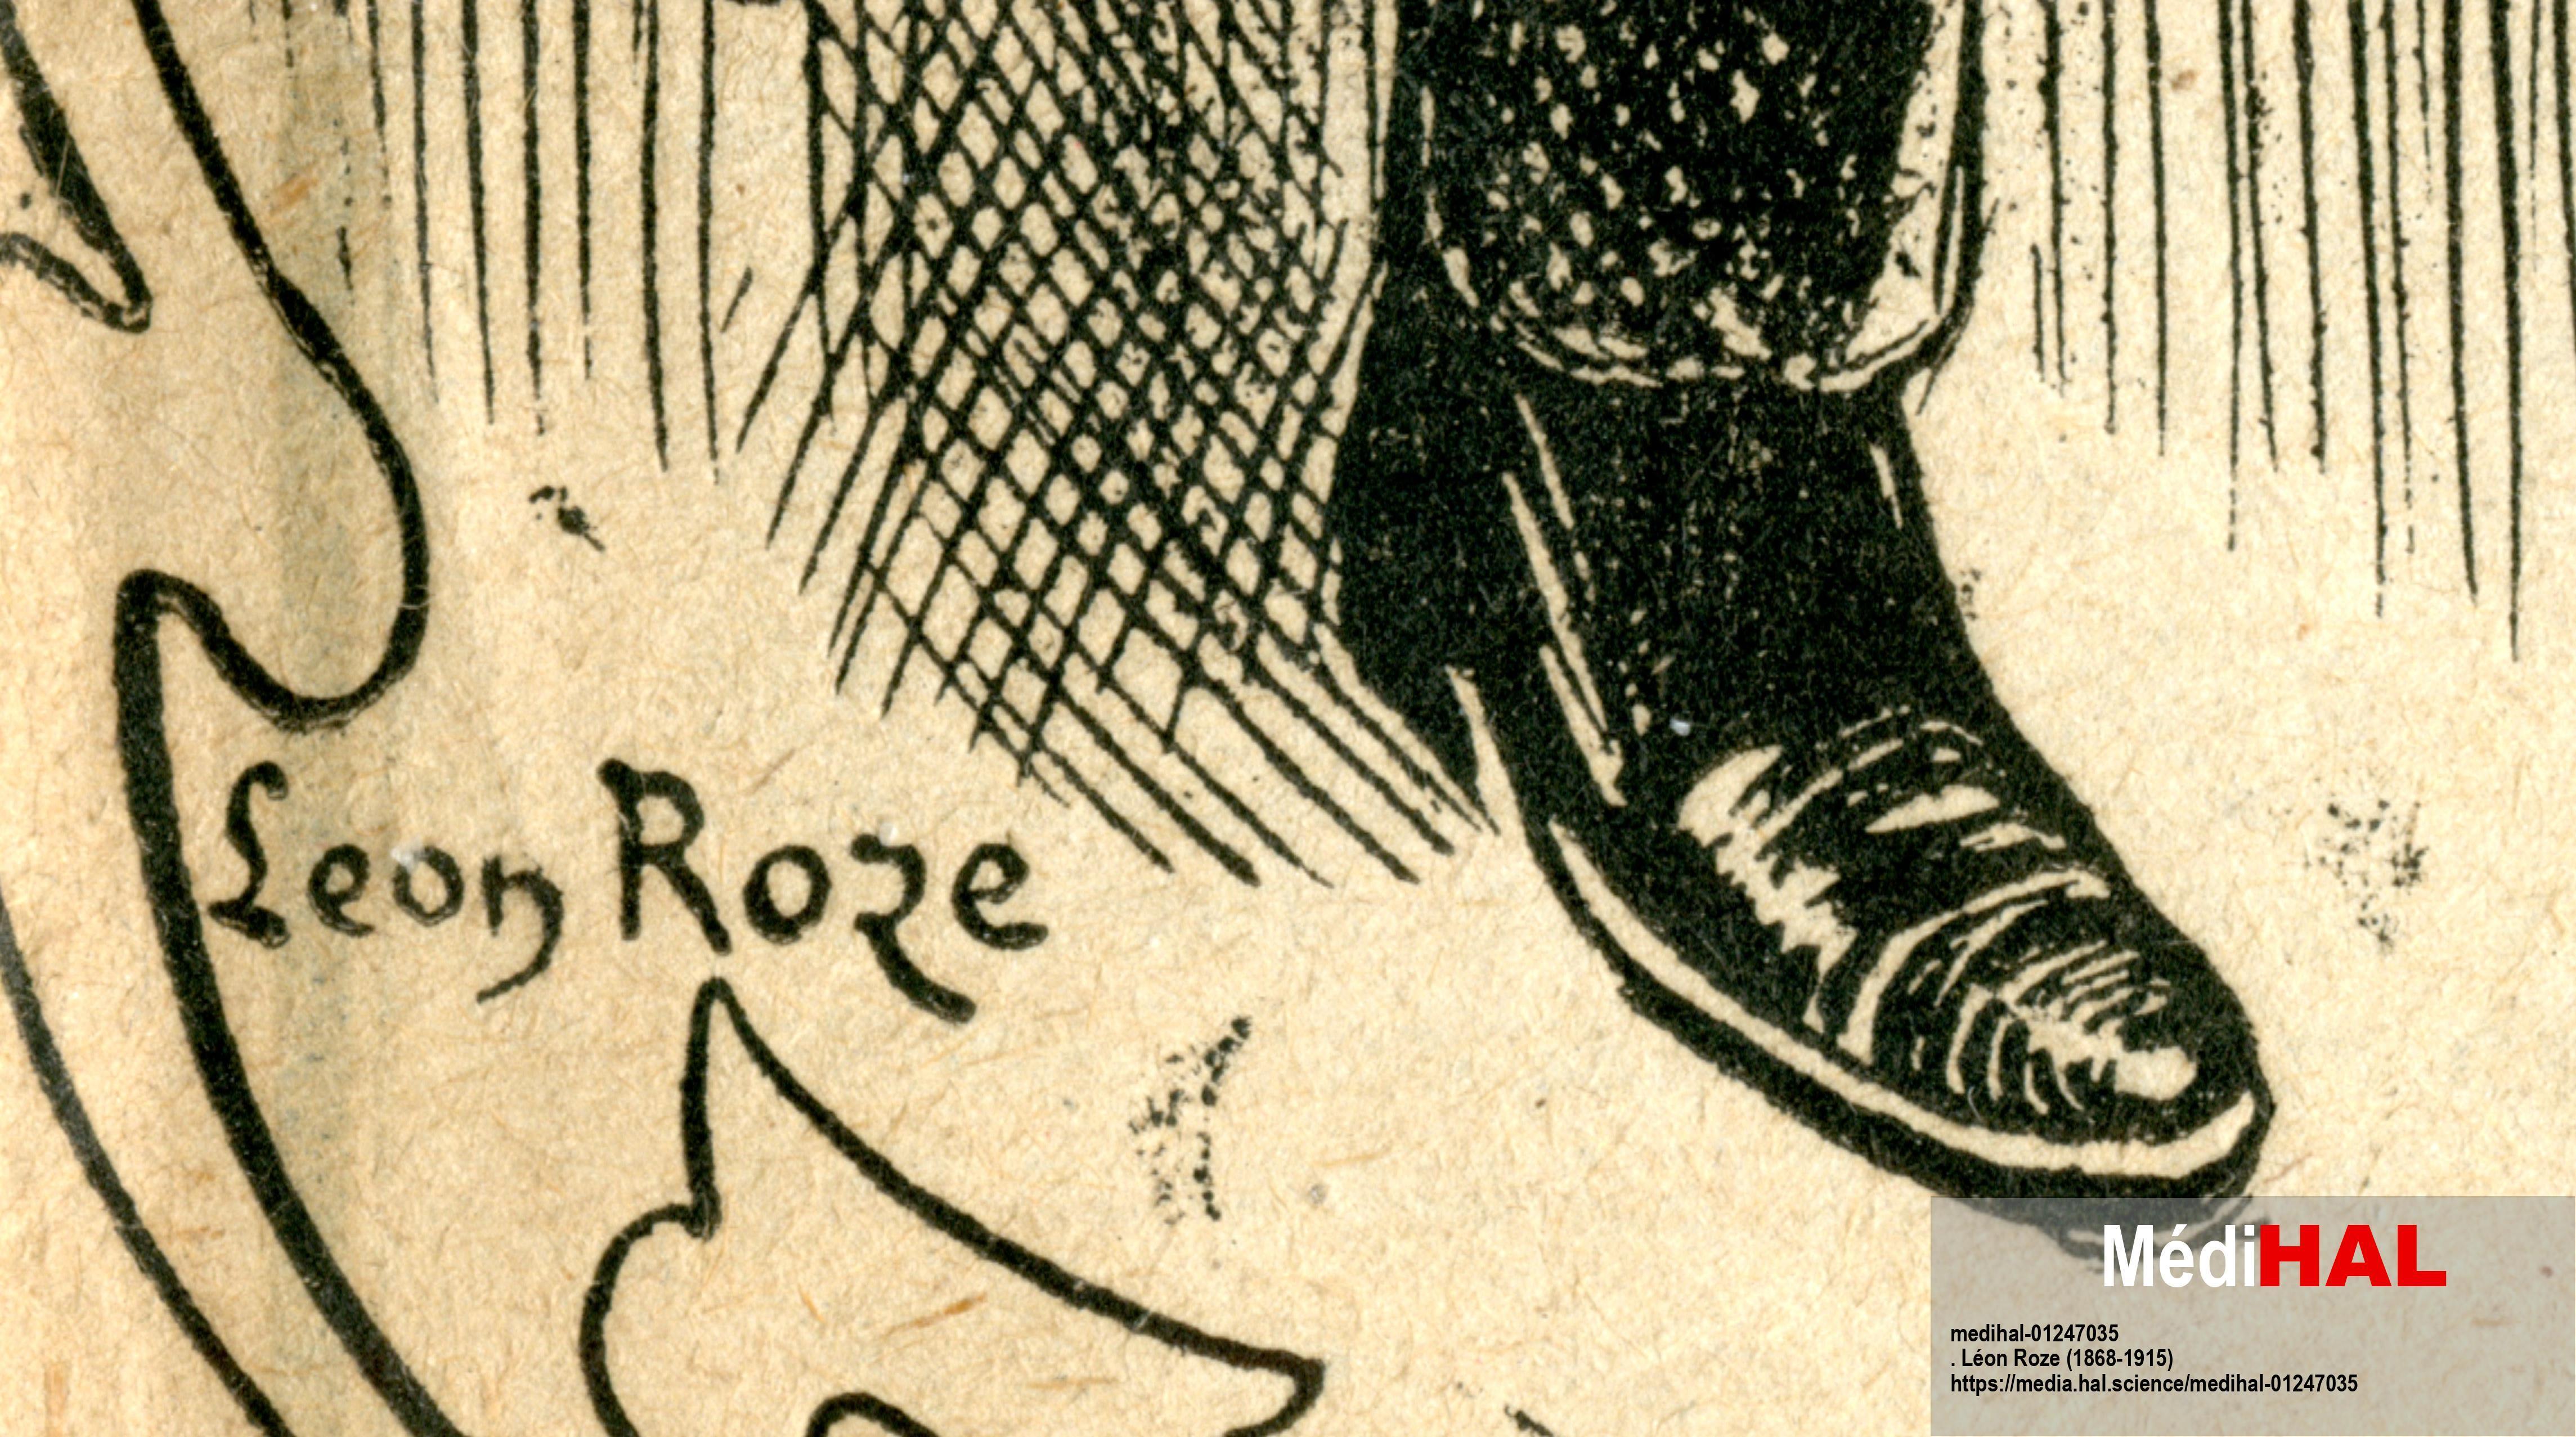
Signature of: q56689406